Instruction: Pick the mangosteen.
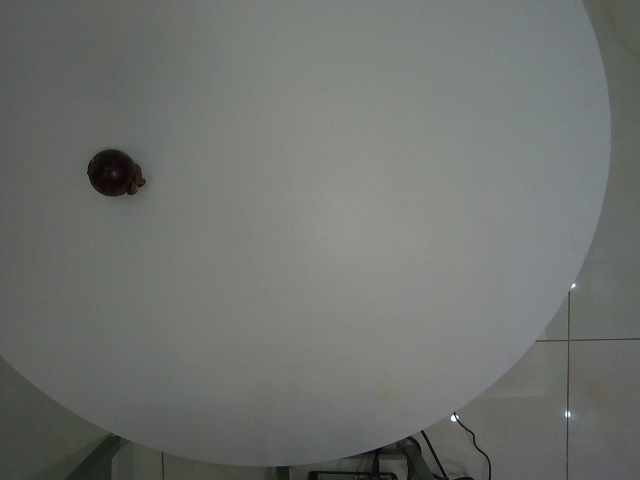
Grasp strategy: vertical